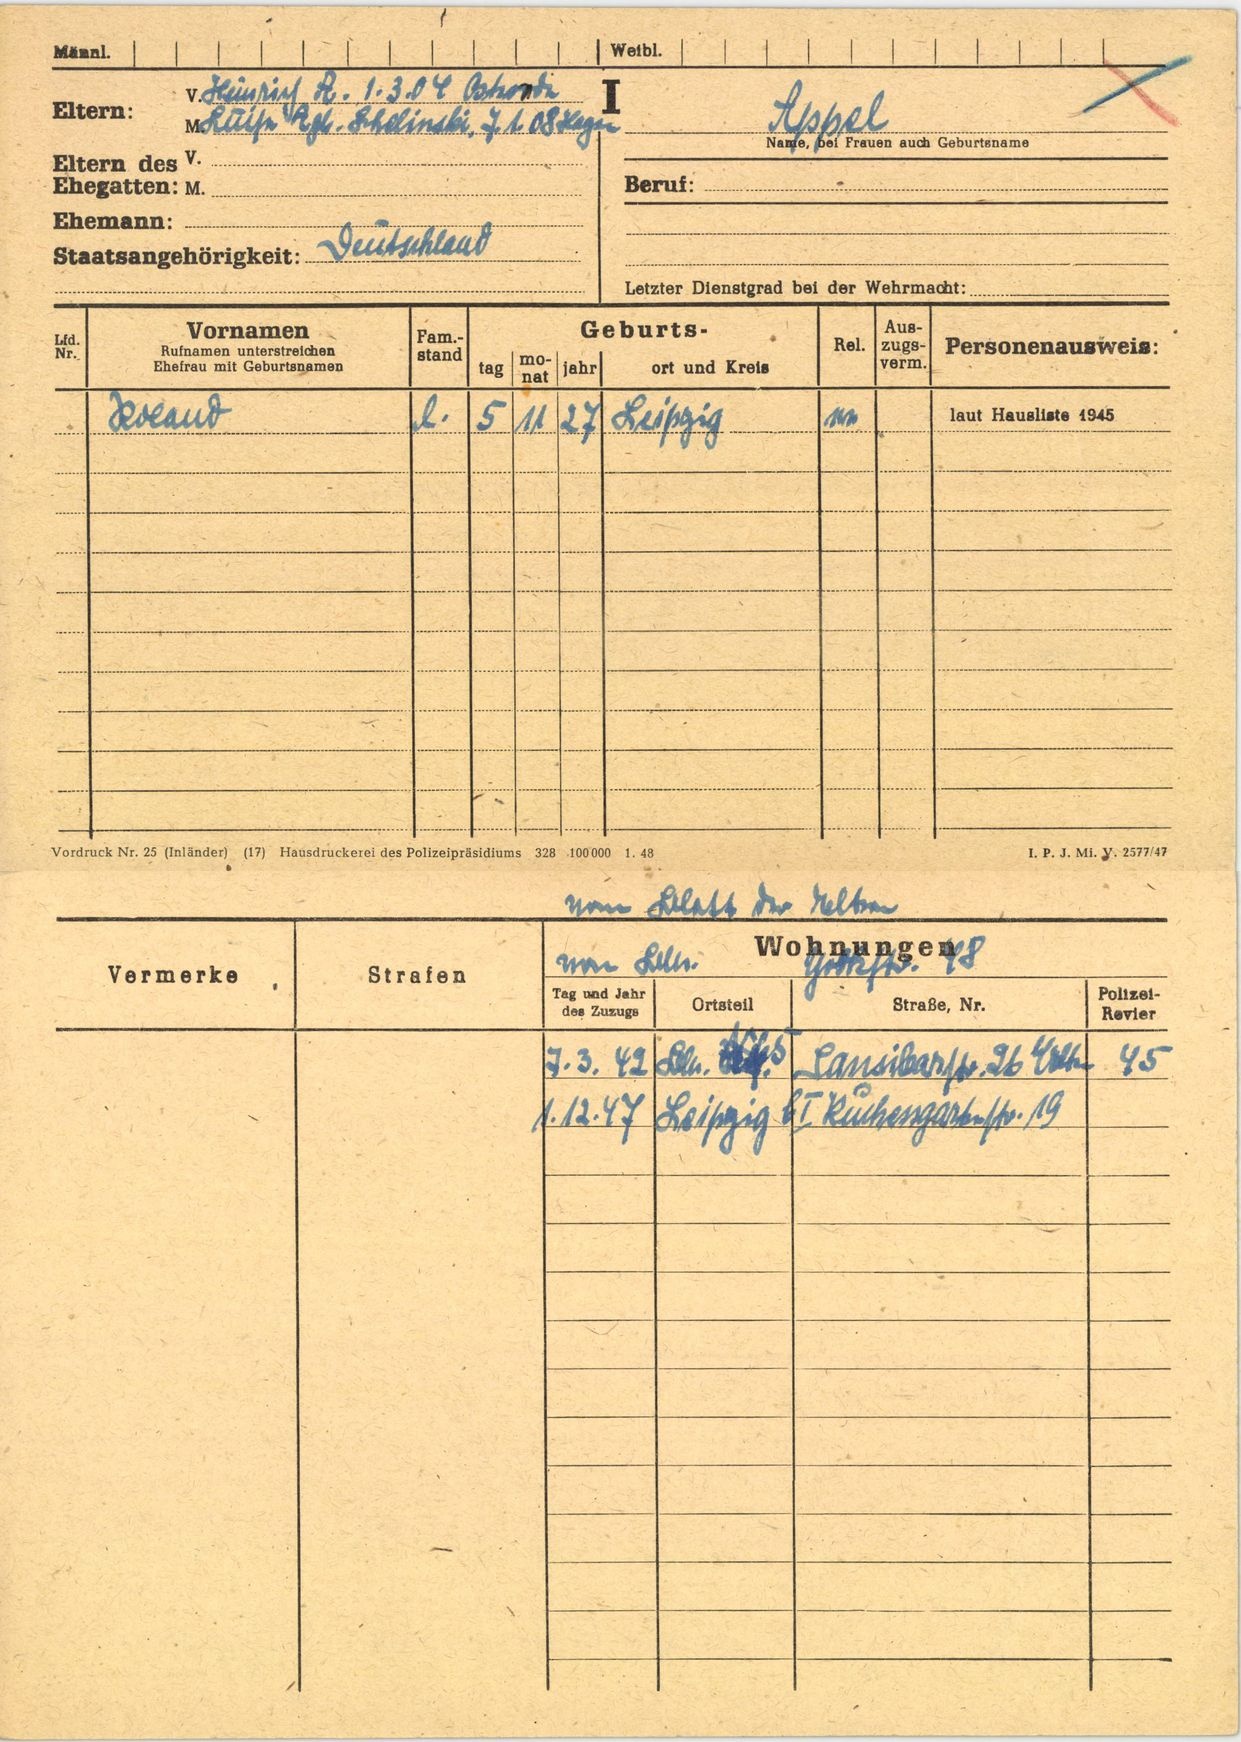
Appel